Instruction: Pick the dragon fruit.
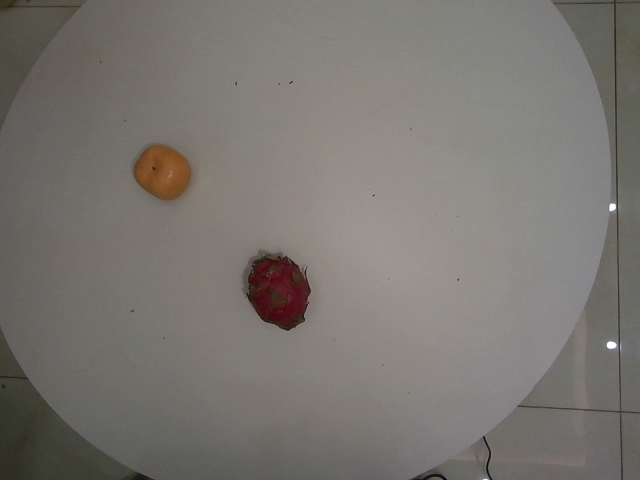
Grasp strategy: vertical